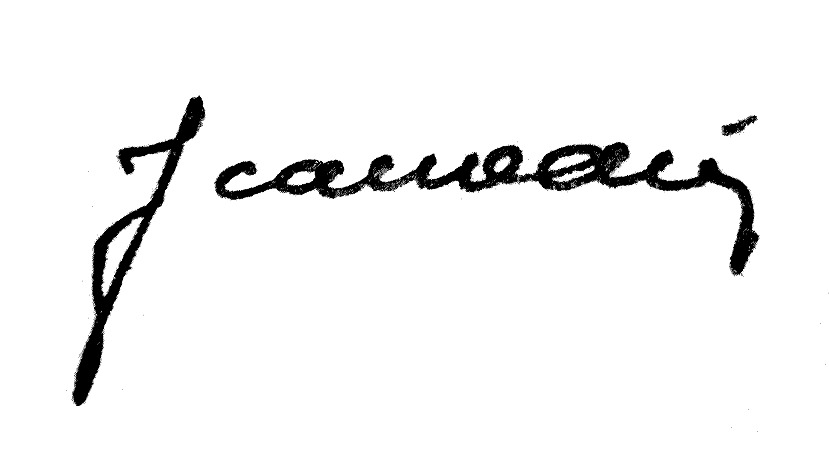
Signature of: jean odin